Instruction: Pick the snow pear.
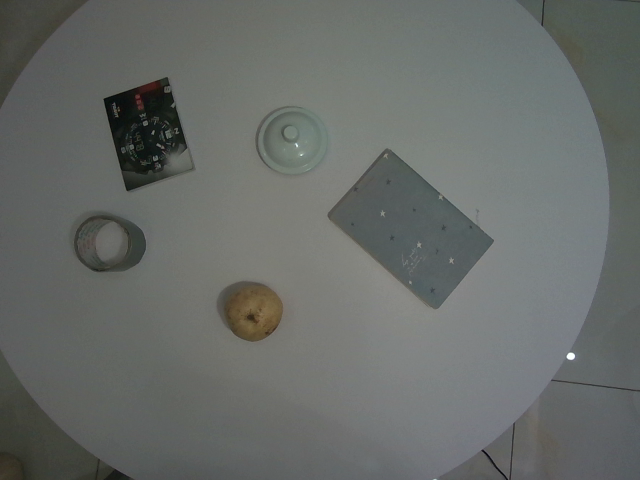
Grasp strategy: vertical